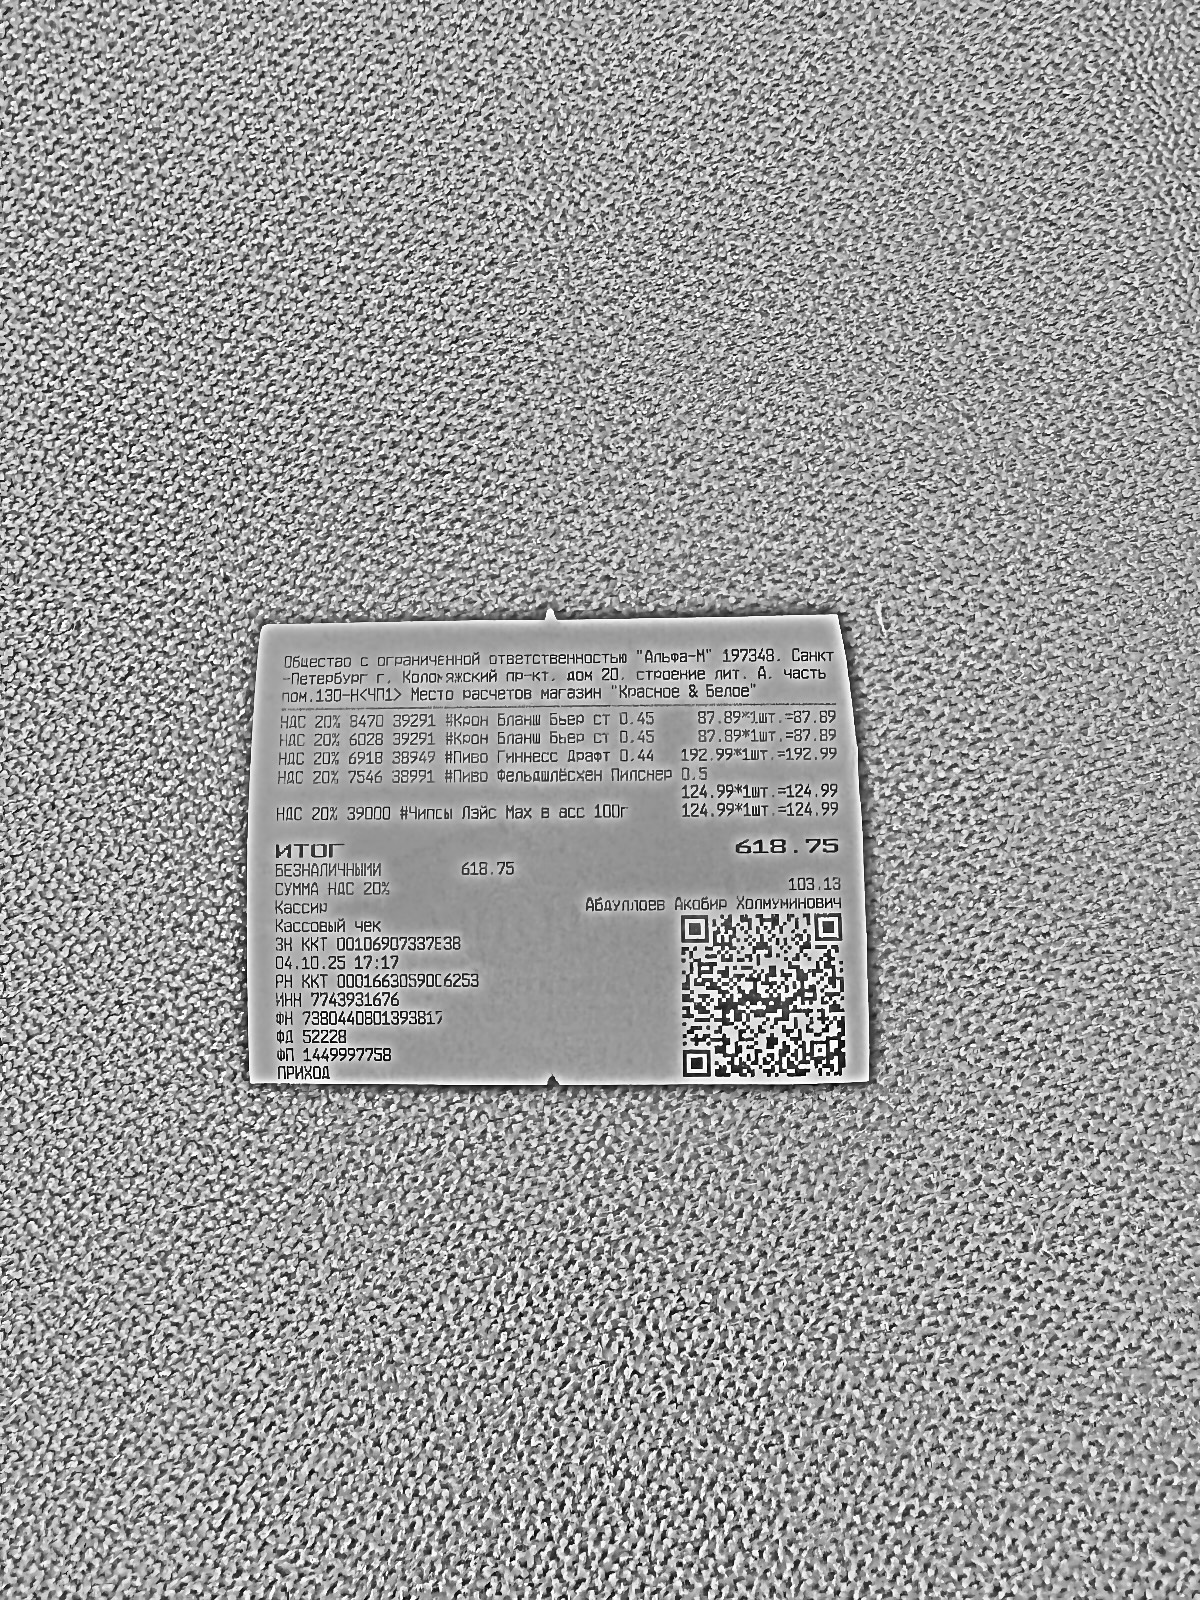
Продавец: ОБЩЕСТВО С ОГРАНИЧЕННОЙ ОТВЕТСТВЕННОСТЬЮ "Альма-М"
ИНН: 7743931676
Дата: 04.10.25
Товары: 8470 39291 #Крон Бланш Бьер ст 0.45; 6028 39291 #Крон Бланш Бьер ст 0.45; 6918 38949 #Пиво Гиннесс Драфт 0.44; 7546 38991 #Пиво Фельдшлесхен Пилснер 0.5; 39000 #Чипсы Лэйс Мах в асс 100г
Количество: 1.000; 1.000; 1.000; 1.000; 1.000
Цена: 87.89; 87.89; 192.99; 124.99; 124.99
Сумма: 87.89; 87.89; 192.99; 124.99; 124.99
Итого: 618.75